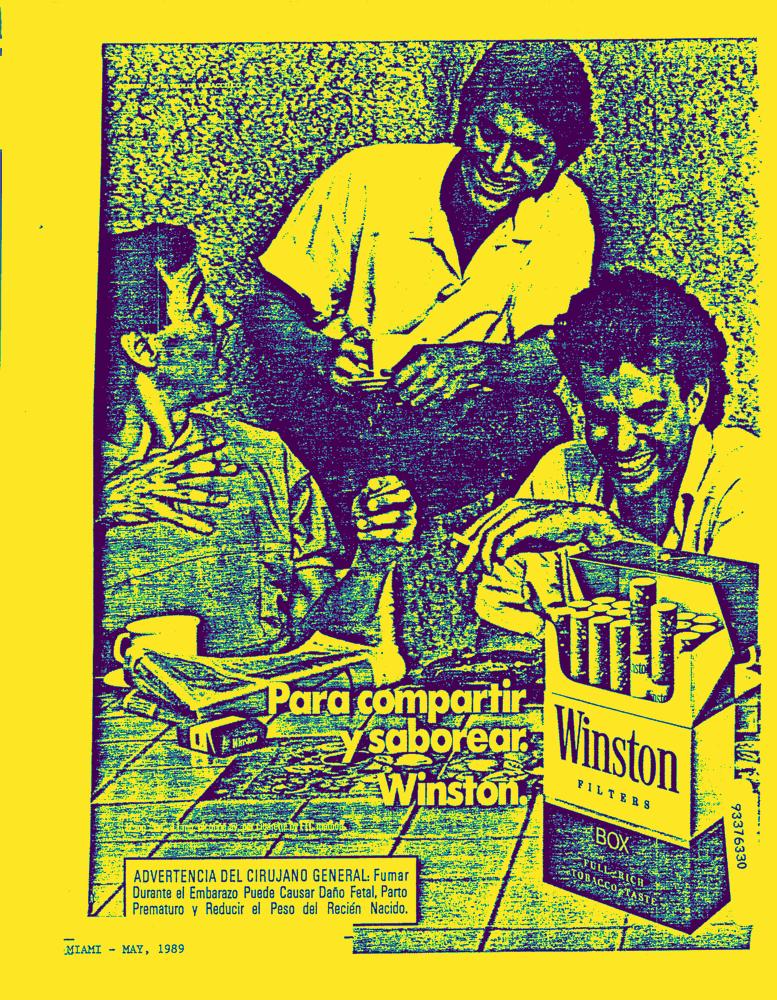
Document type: AD